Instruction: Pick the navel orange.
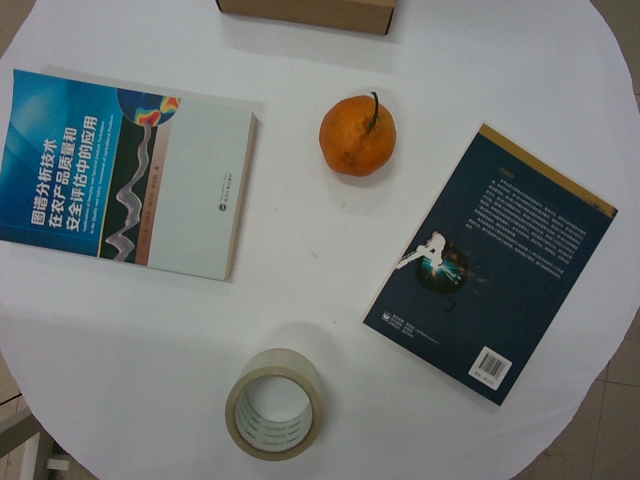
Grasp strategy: vertical